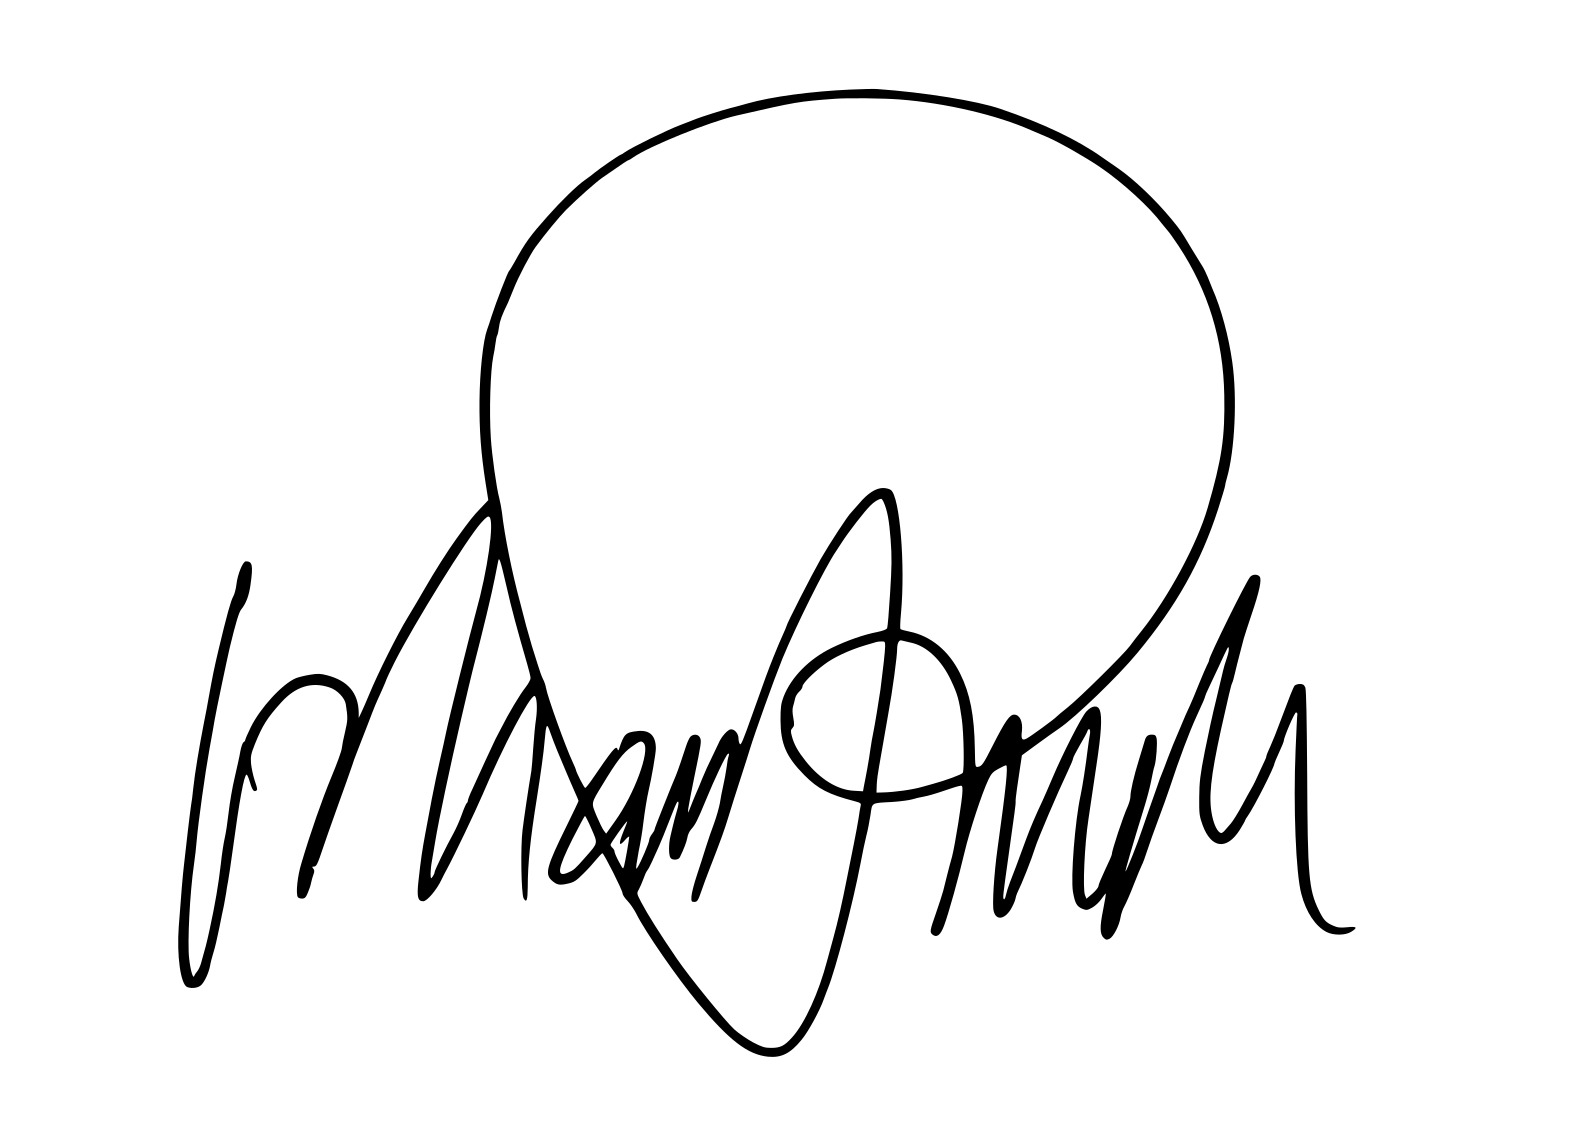
Signature of: orhan pamuk